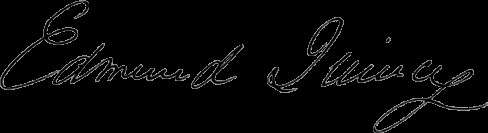
Signature of: edmund quincy